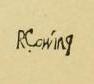
Signature of: roberta cowing